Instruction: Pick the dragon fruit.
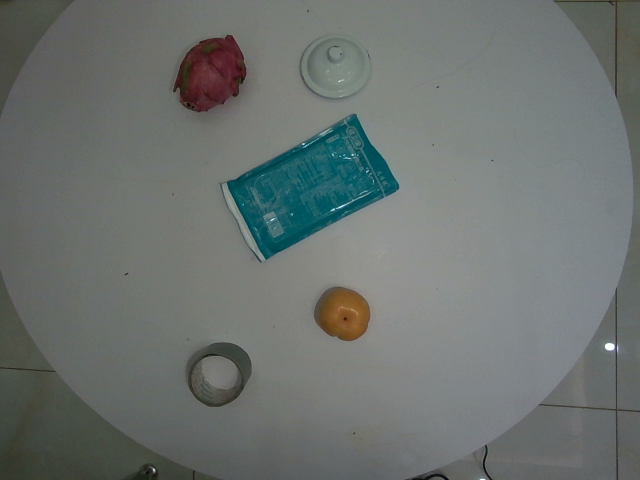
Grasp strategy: vertical